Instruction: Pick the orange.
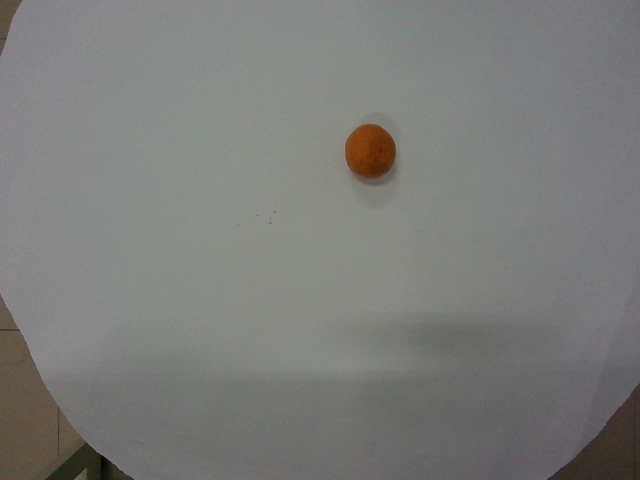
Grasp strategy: vertical